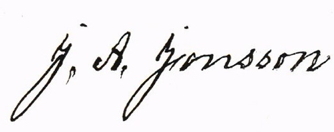
Signature of: johan august jonsson